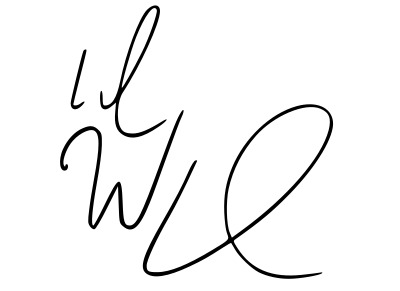
Signature of: lil wayne